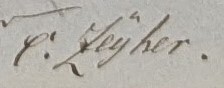
Signature of: q86271